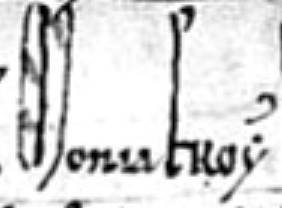
Signature of: munia froilaz